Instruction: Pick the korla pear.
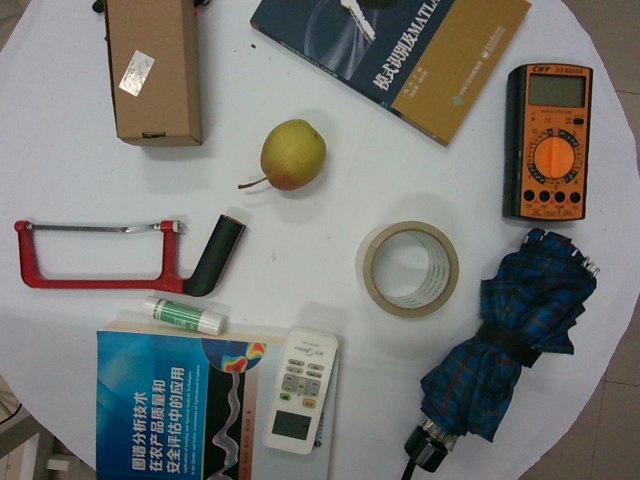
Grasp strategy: vertical